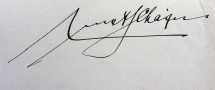
Signature of: ernst schäfer